Question: What is the property identification or parcel number listed?
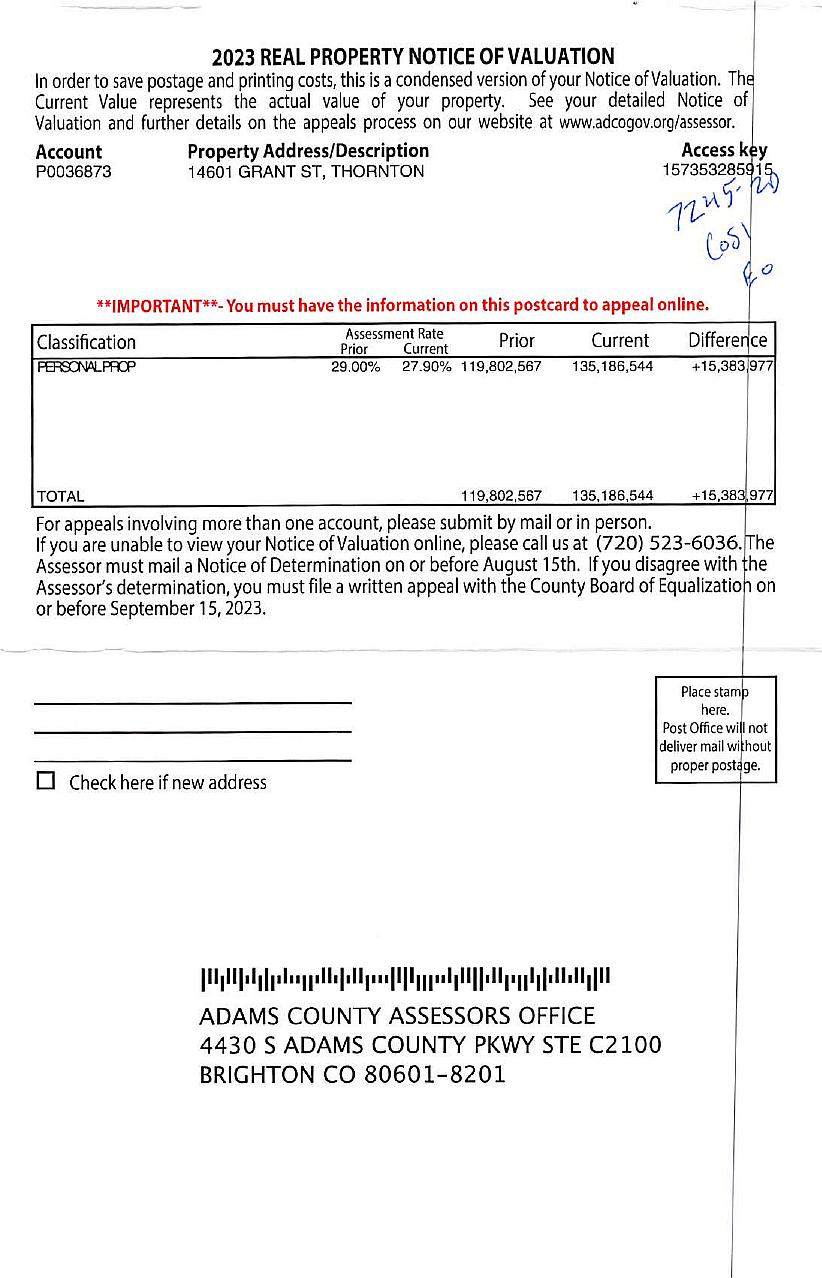
Answer: "1.57353E+11"